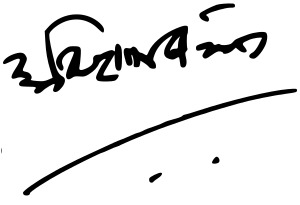
Signature of: amitabh bachchan